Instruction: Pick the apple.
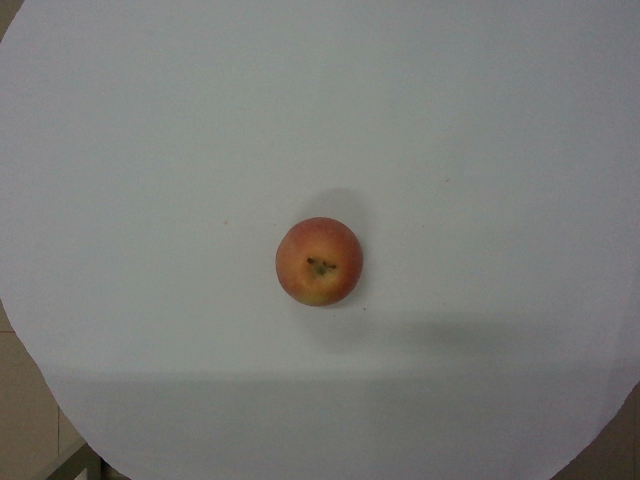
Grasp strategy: vertical